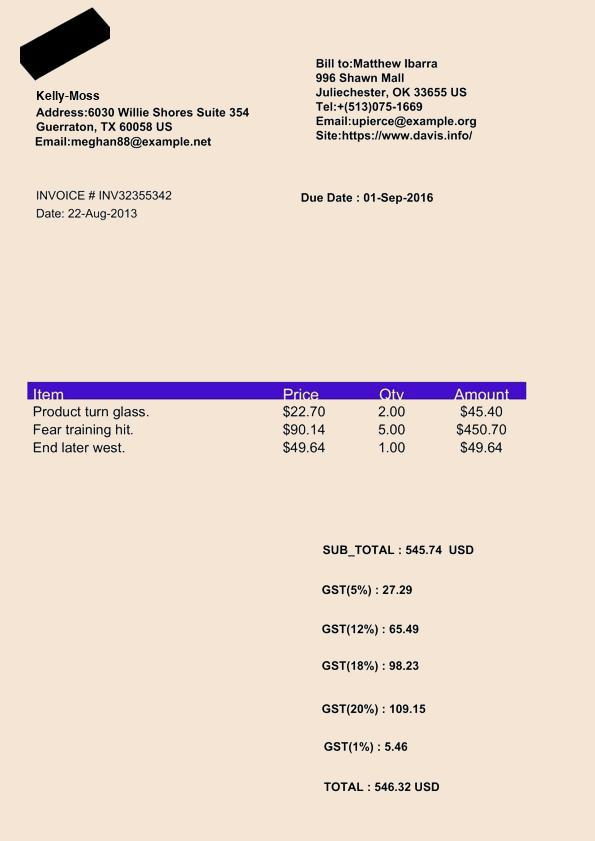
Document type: Invoice